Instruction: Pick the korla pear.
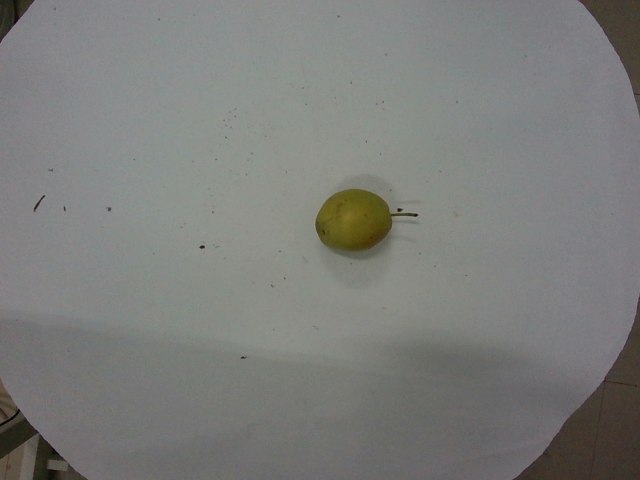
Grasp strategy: vertical